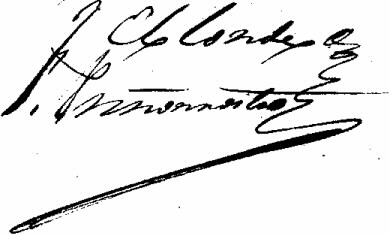
Signature of: juan josé matheu arias dávila